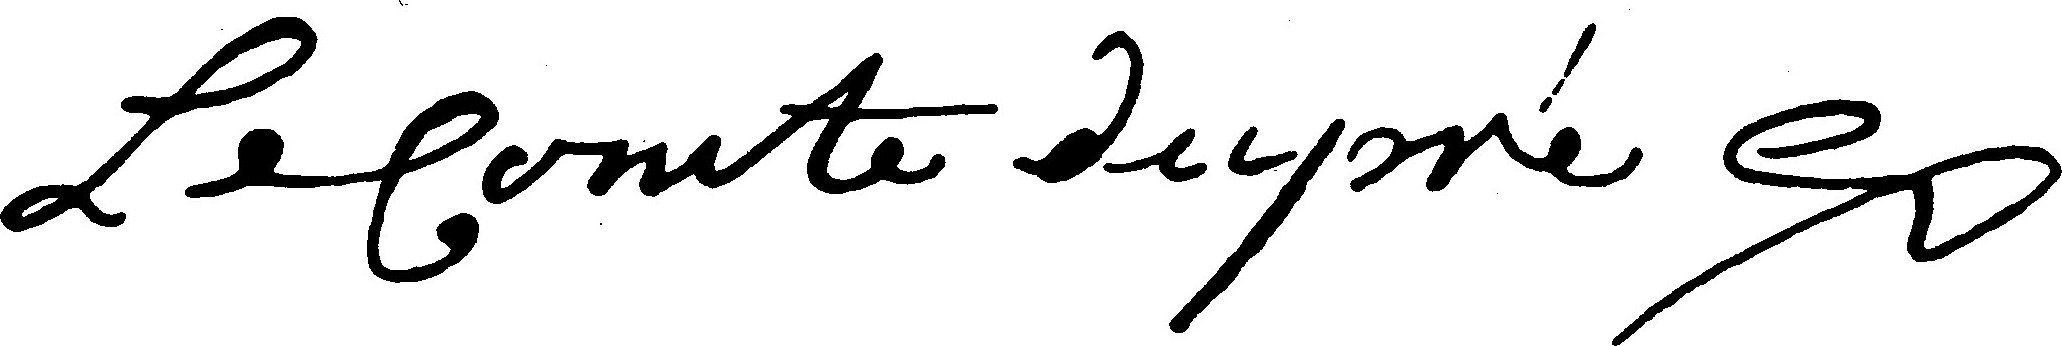
Signature of: louis lecompte dupré